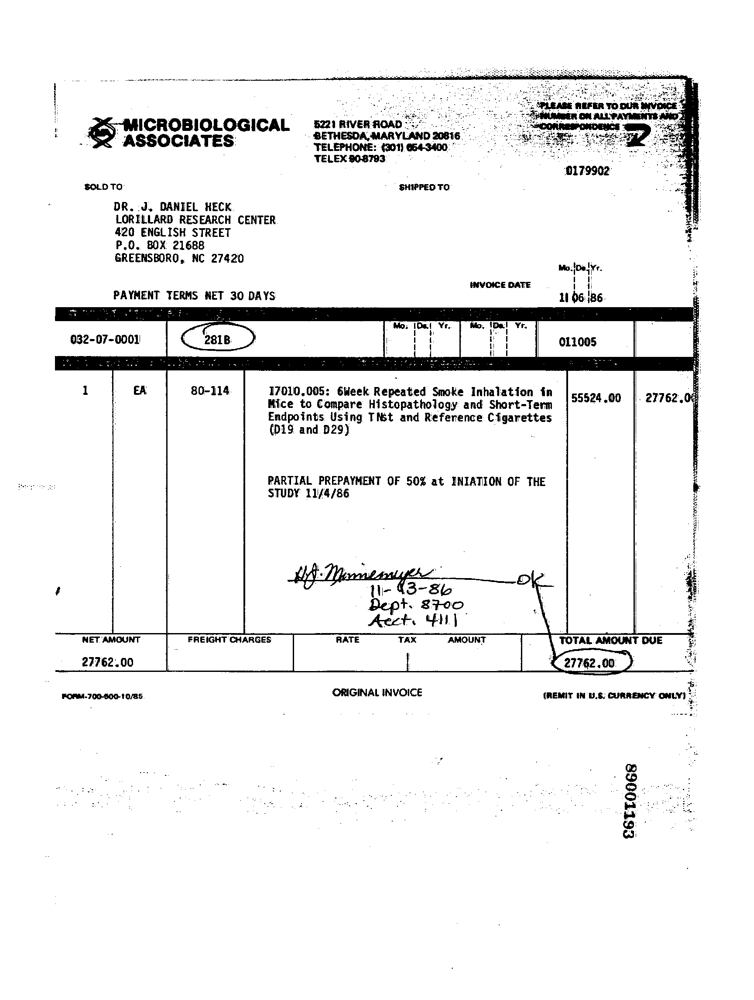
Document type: Invoice